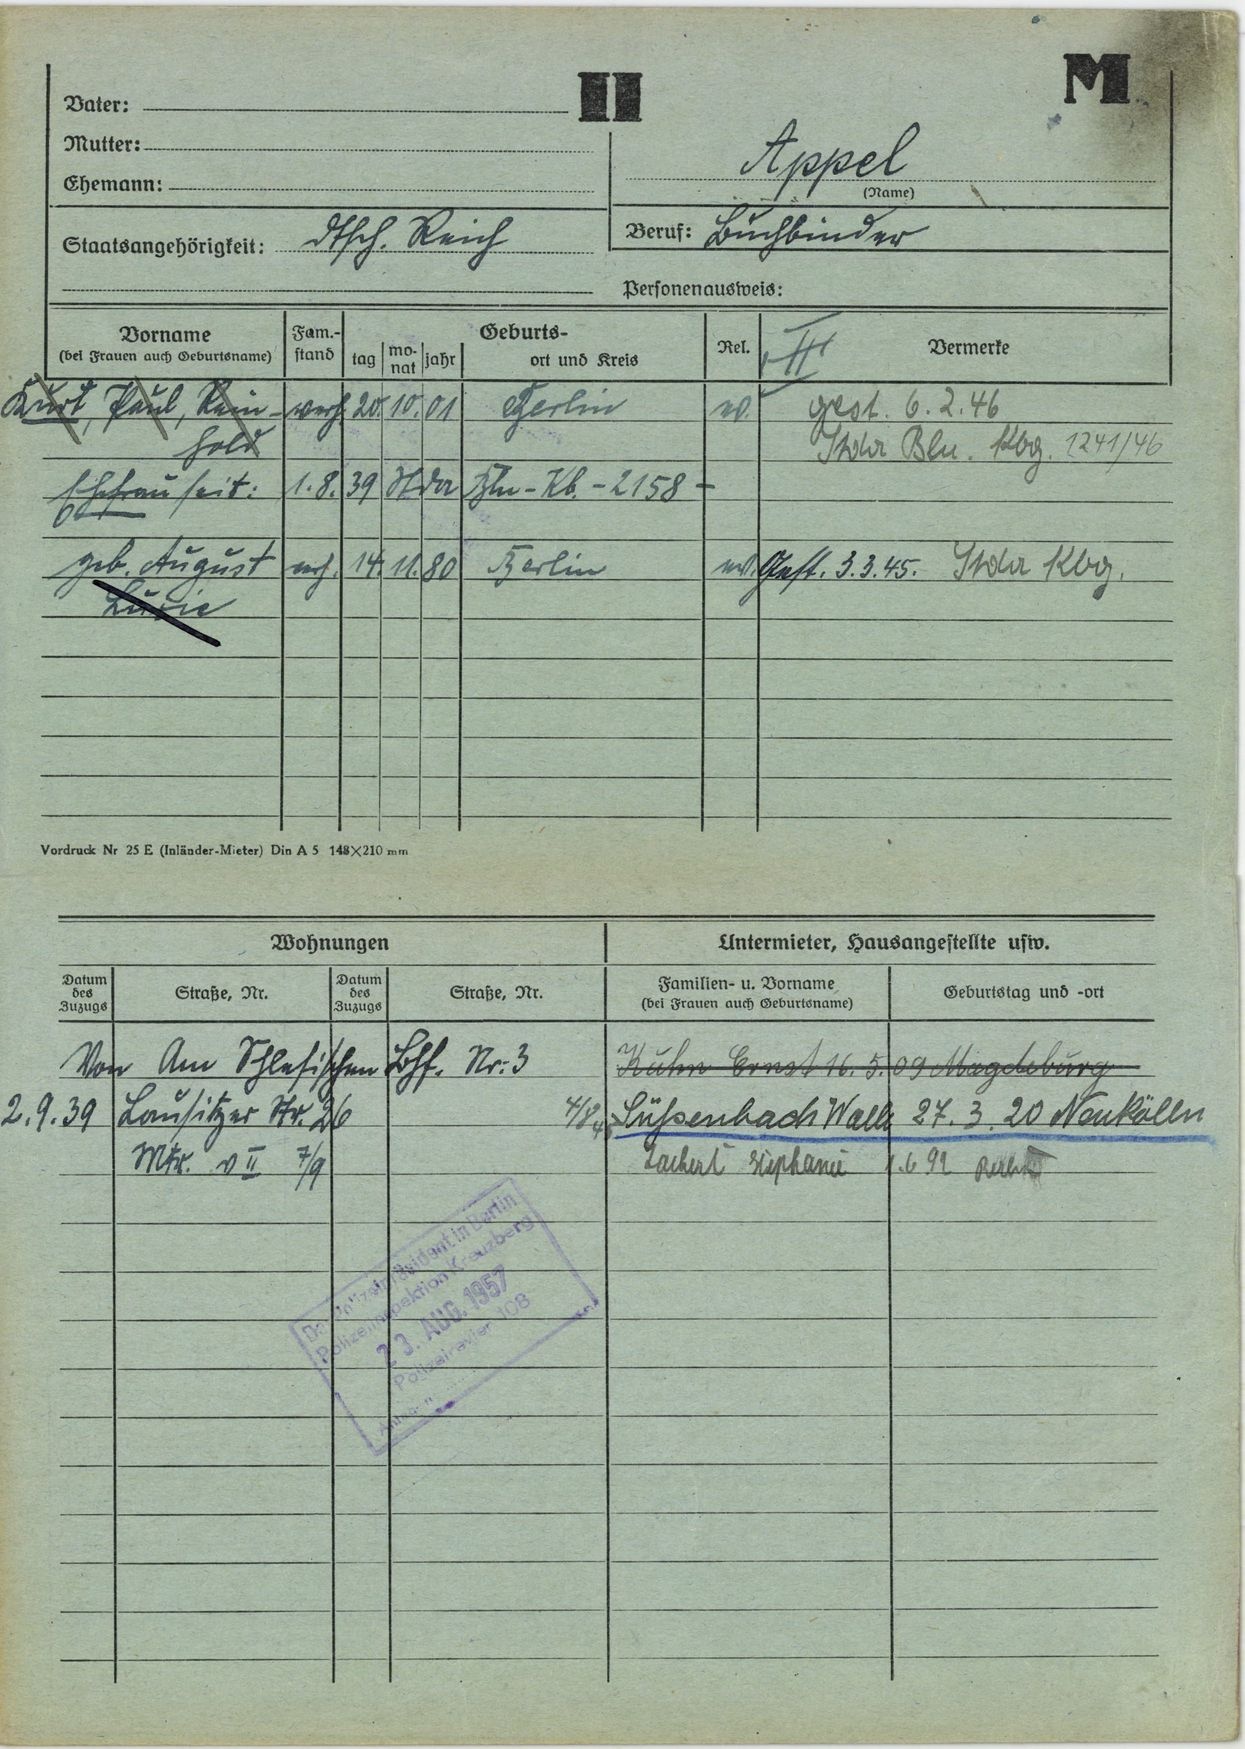
Appel